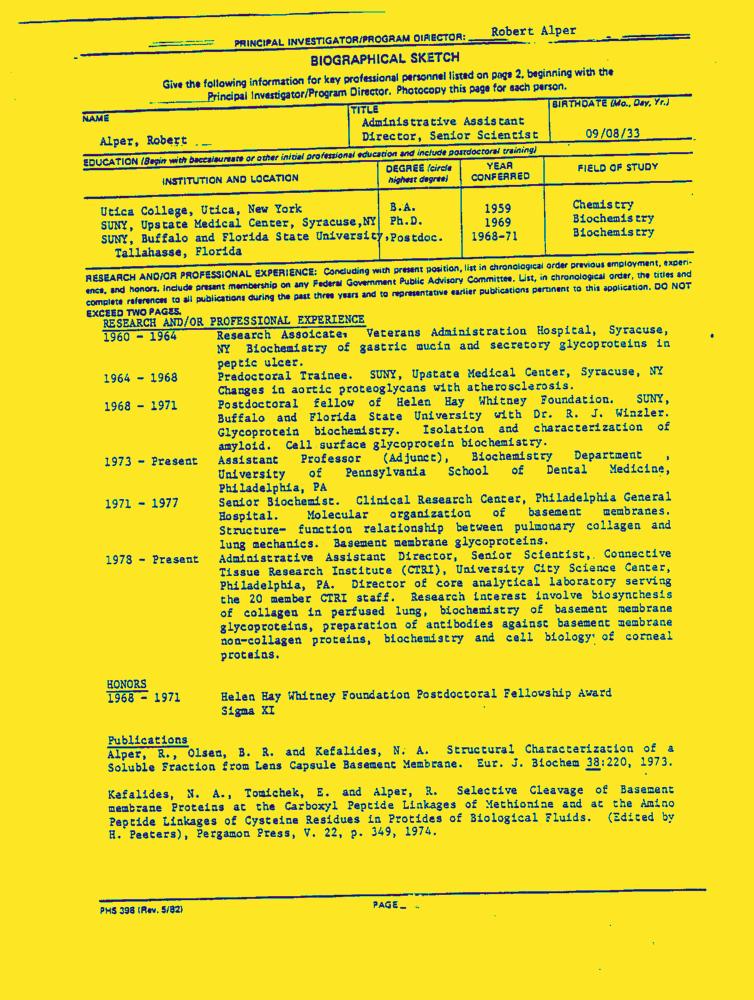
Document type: Resume-Doc